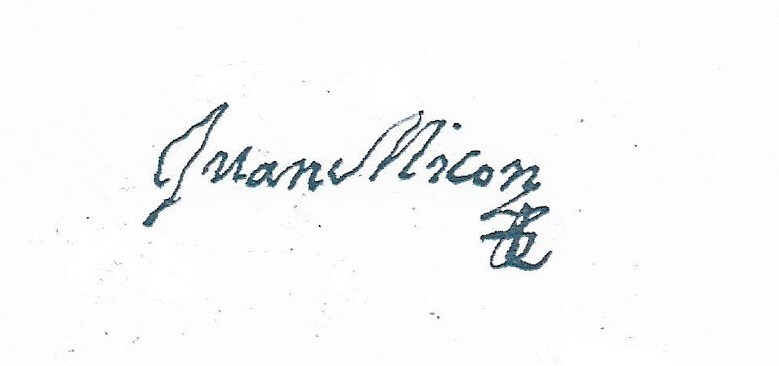
Signature of: juan micón